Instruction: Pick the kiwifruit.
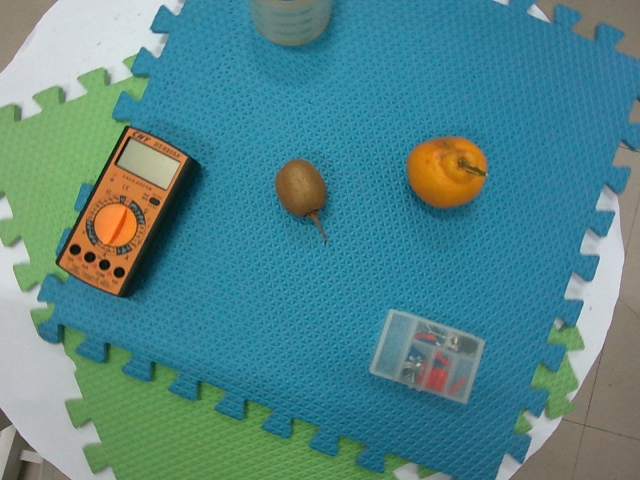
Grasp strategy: vertical